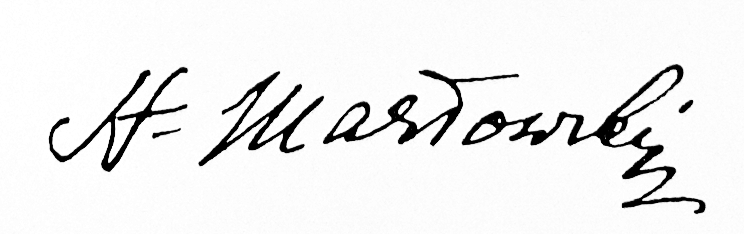
Signature of: stanisław masłowski